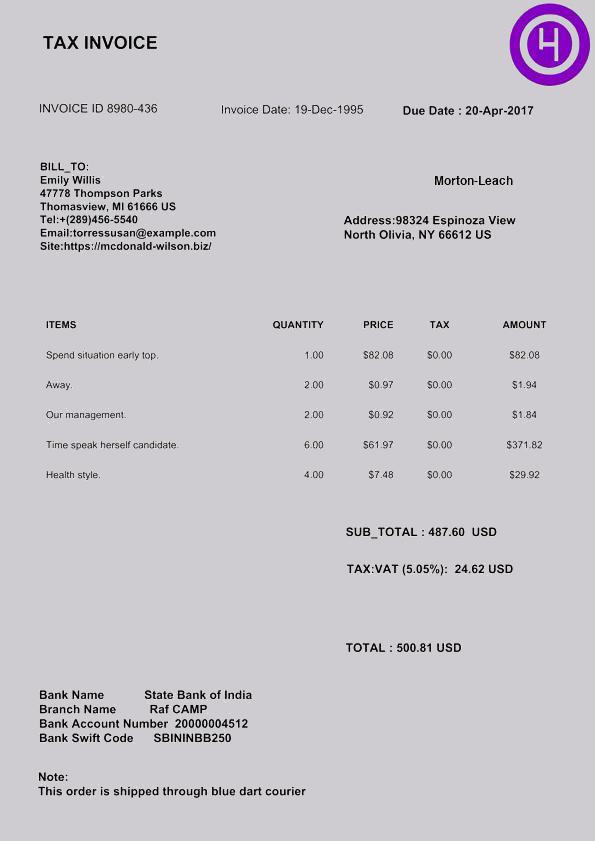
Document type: Invoice